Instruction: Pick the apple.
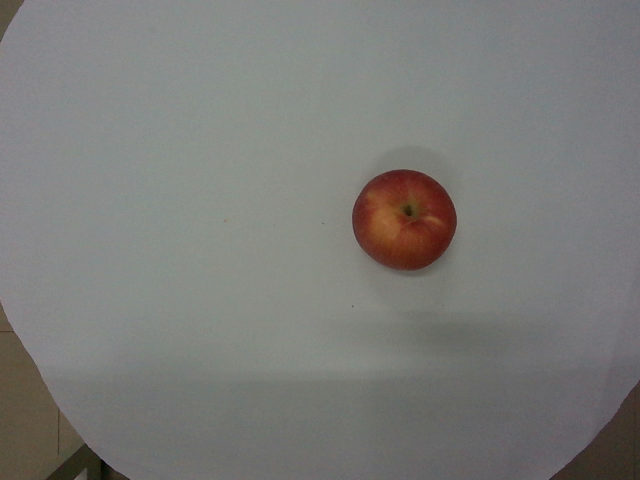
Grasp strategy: vertical